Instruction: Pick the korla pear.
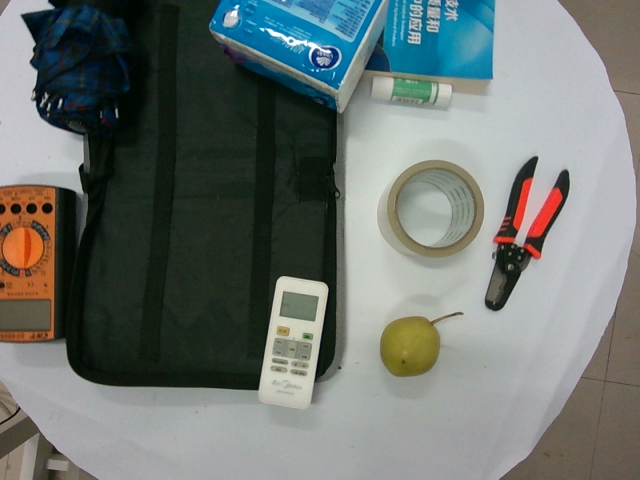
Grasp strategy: vertical